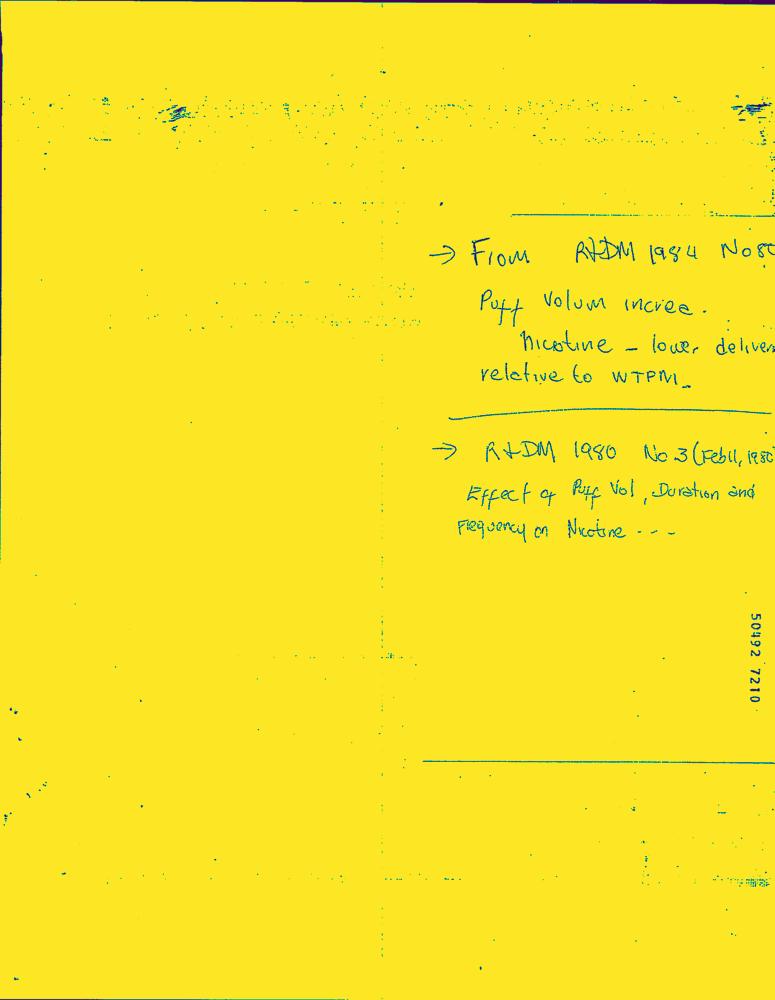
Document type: Hand-Written